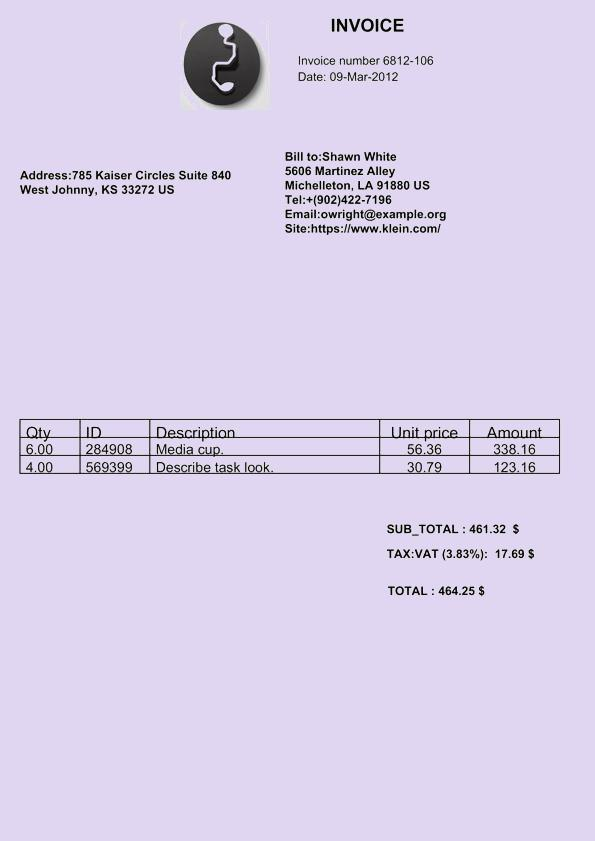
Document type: Invoice